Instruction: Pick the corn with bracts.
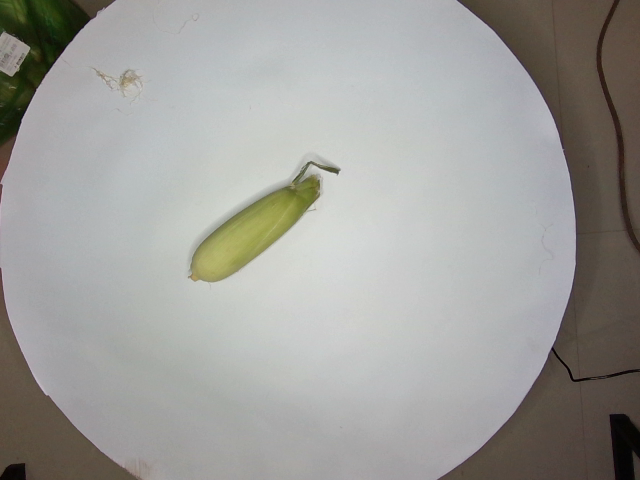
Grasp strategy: vertical